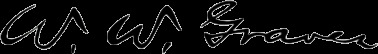
Signature of: waller washington graves